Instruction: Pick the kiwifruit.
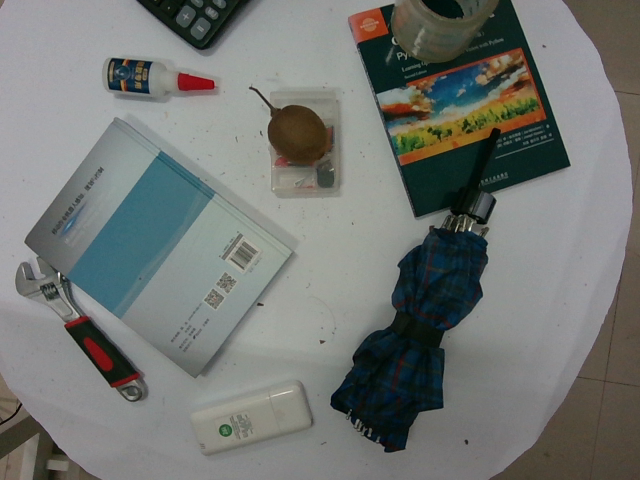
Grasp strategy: vertical